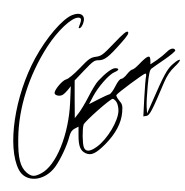
Signature of: conan gray